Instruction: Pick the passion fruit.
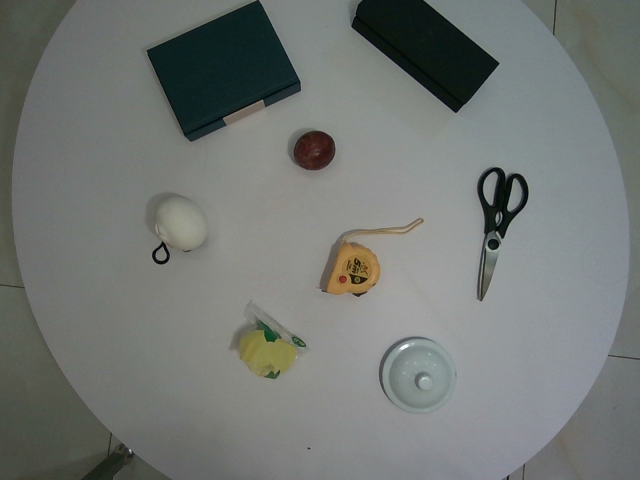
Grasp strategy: vertical